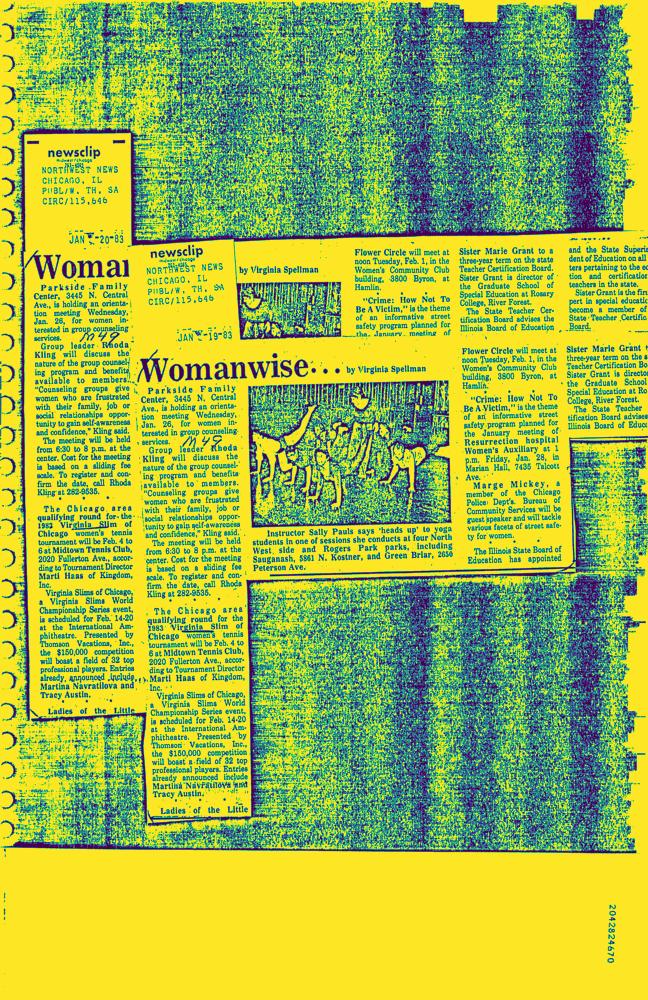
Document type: News-Article